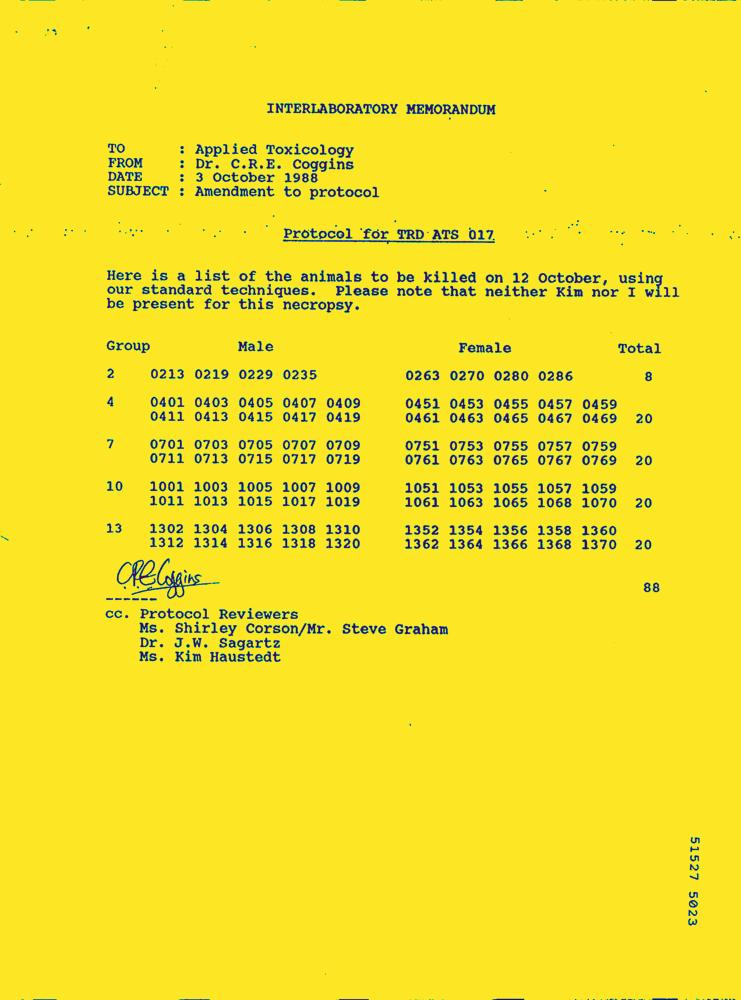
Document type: Letter-Doc